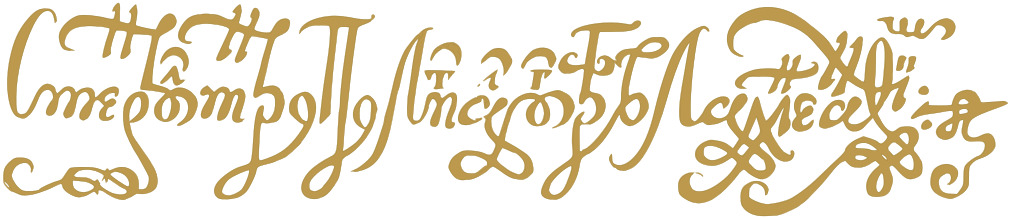
Signature of: anthim the iberian